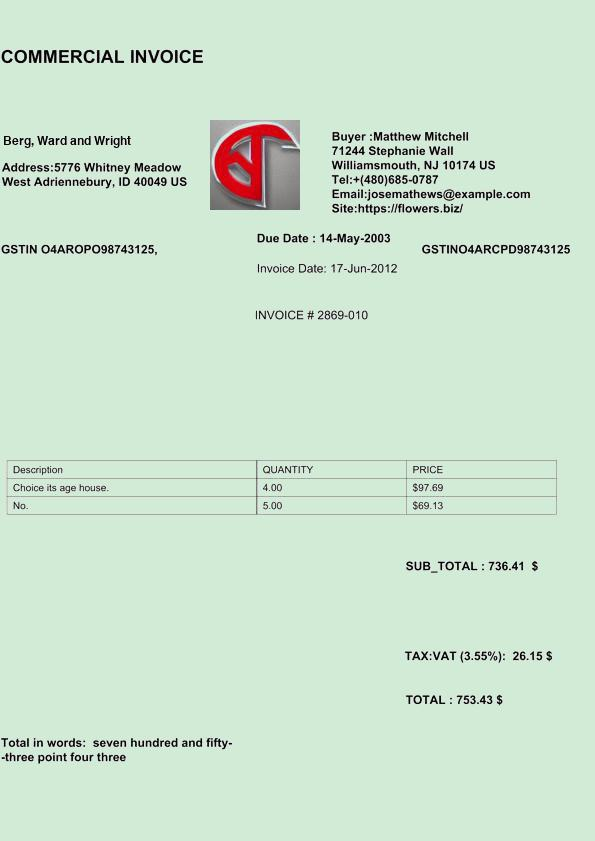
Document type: Invoice